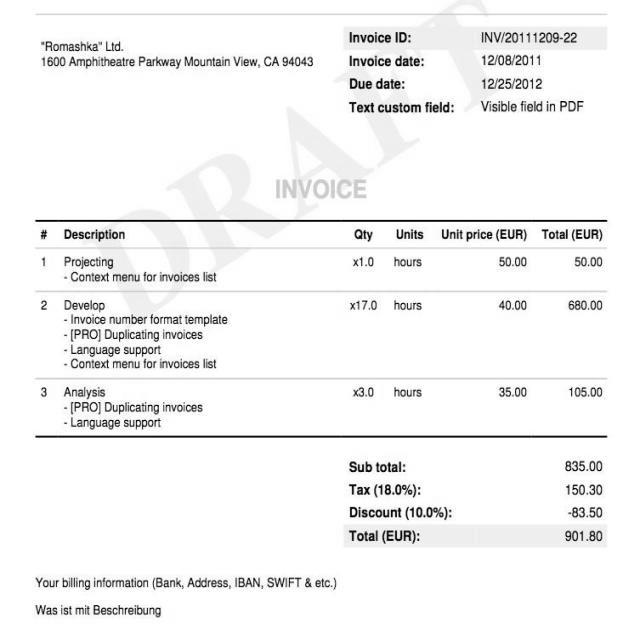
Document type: Invoice